Question: What is the potential diagnosis?
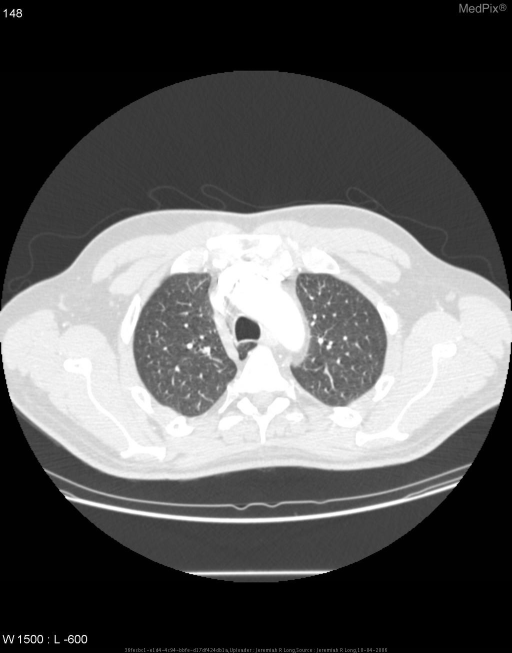
Answer: The possible diagnosis includes Azygous lobe
Focal atelectasis or pleural scarring..